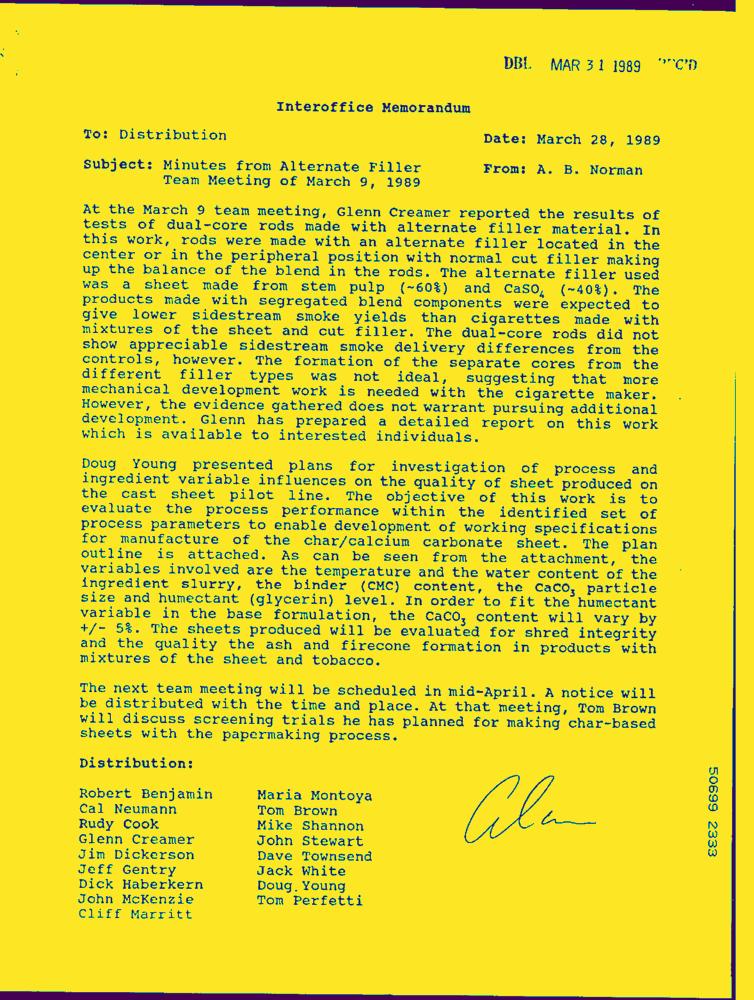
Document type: Letter-Doc